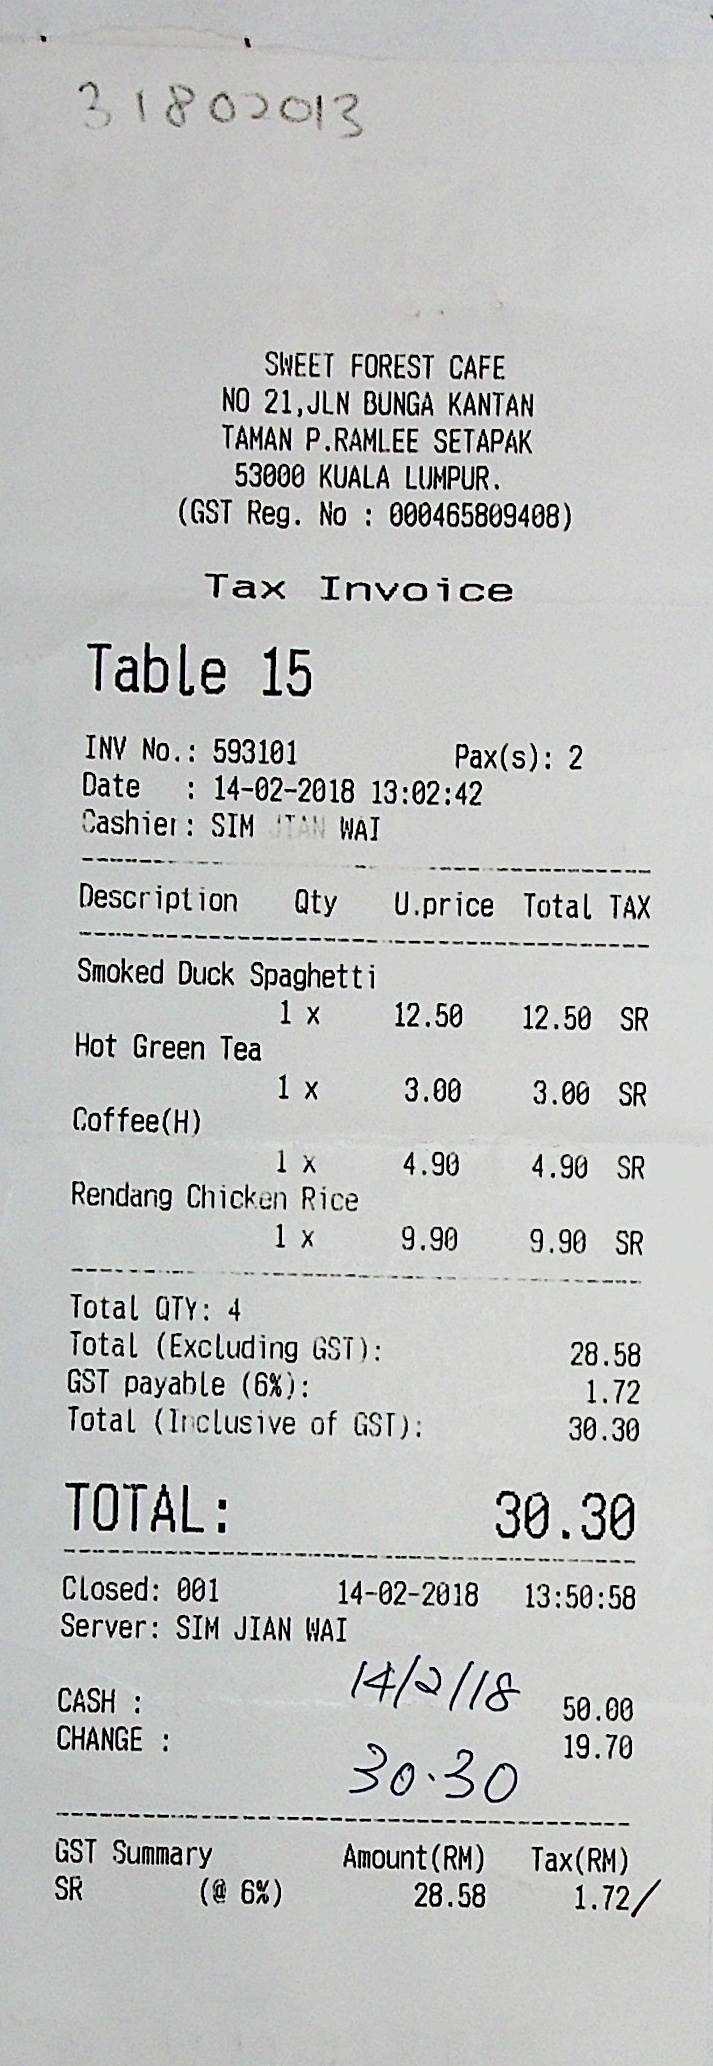
SWEET FOREST CAFE
NO 21, JLN BUNGA KANTAN
TAMAN P.RAMLEE SETAPAK
53000 KUALA LUMPUR.
(GST REG.NO: 000465809408)
TAX INVOICE
TABLE 15
INV NO.: 593101
PAX(S): 2
DATE
: 14-02-2018
13:02:42
CASHIER: SIM JIAN WAI
DESCRIPTION
QTY
U.PRICE
TOTAL TAX
SMOKED DUCK SPAGHETTI
1X
12.50
12.50
SR
HOT GREEN TEA
1X
3.00
3.00
SR
COFFEE(H)
1X
4.90
4.90
SR
RENDANG CHICKEN RICE
1X
9.90
9.90
SR
TOTAL QTY: 4
TOTAL(EXCLUDING GST):
28.58
GST PAYABLE (6%):
1.72
TOTAL (INCLUSIVE OF GST):
30.30
TOTAL:
30.30
CLOSED: 001
14-02-2018
13:50:58
SERVER: SIM JIAN WAI
CASH :
50.00
CHANGE :
19.70
GST SUMMARY
AMOUNT(RM)
TAX(RM)
SR
(@ 6%)
28.58
1.72